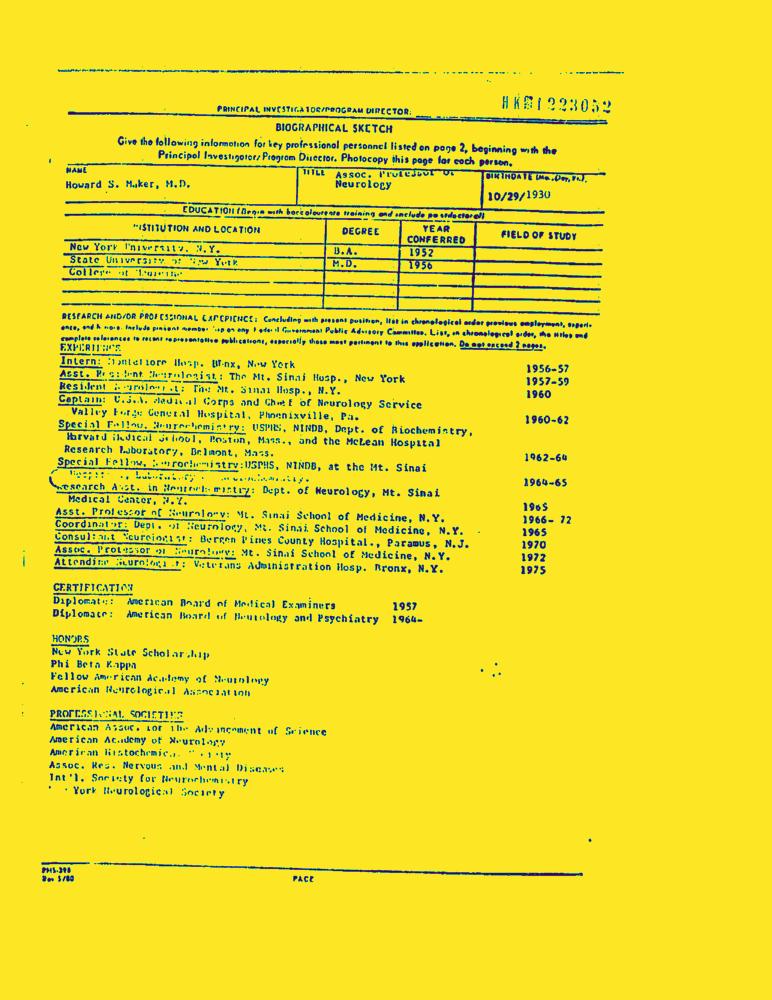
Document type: Resume-Doc